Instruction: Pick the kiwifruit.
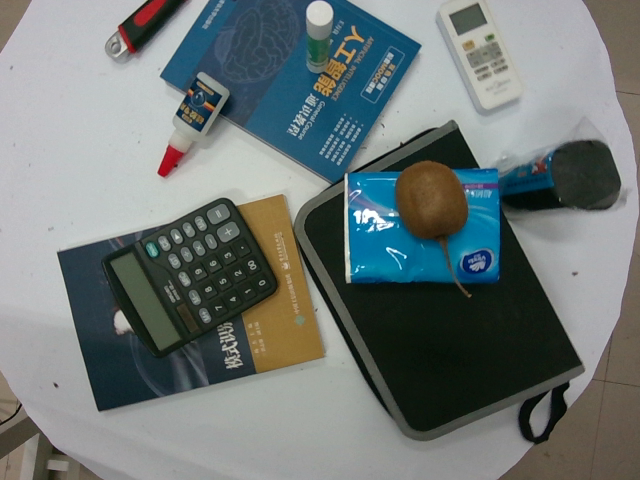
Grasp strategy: vertical